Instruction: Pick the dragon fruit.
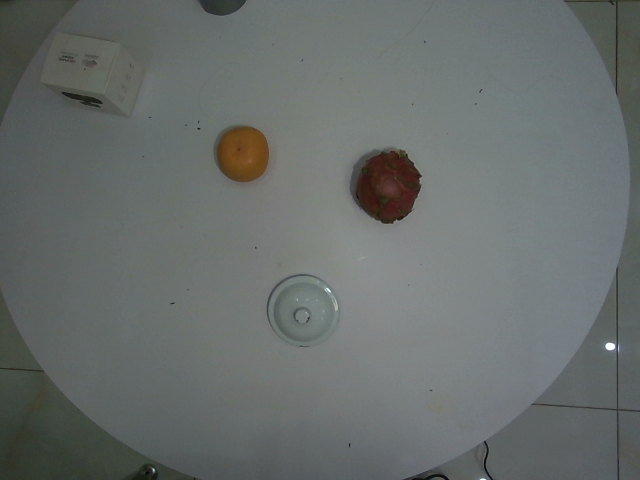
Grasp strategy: vertical